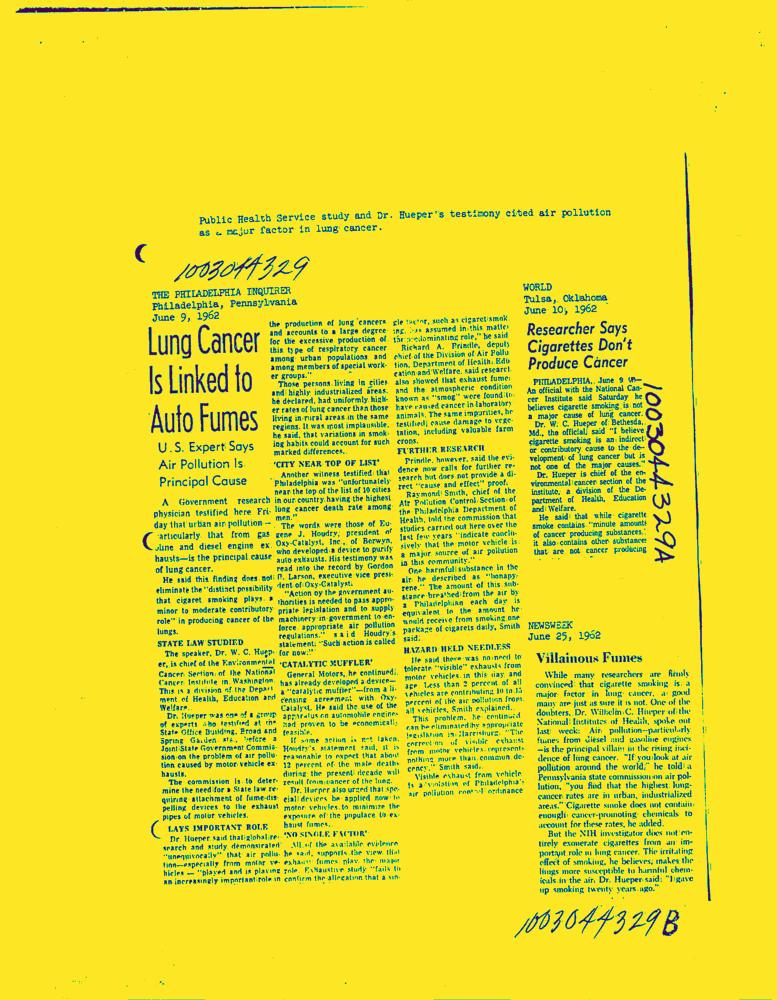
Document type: News-Article